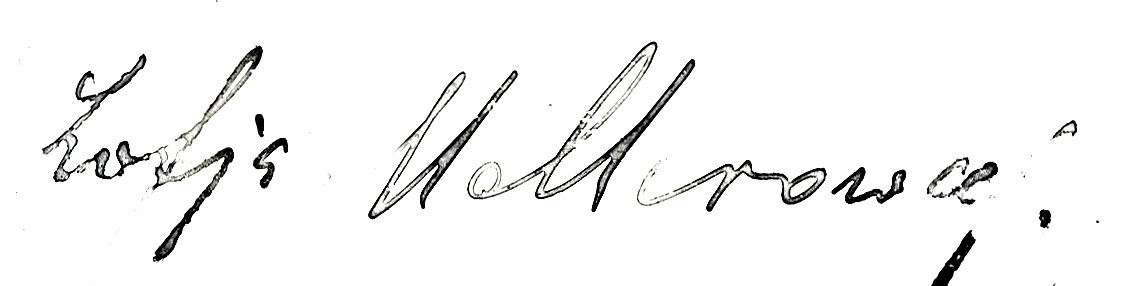
Signature of: zofia mellerowa